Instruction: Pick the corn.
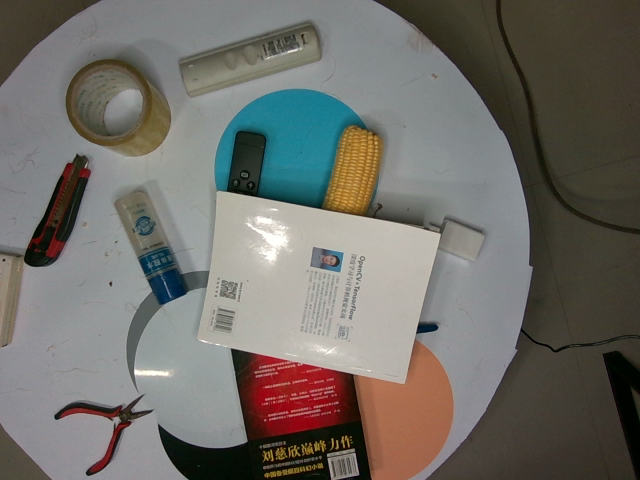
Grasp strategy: vertical